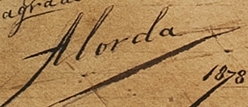
Signature of: ramon alorda pérez